Question: What type of tax is indicated in the document, personal property or real estate?
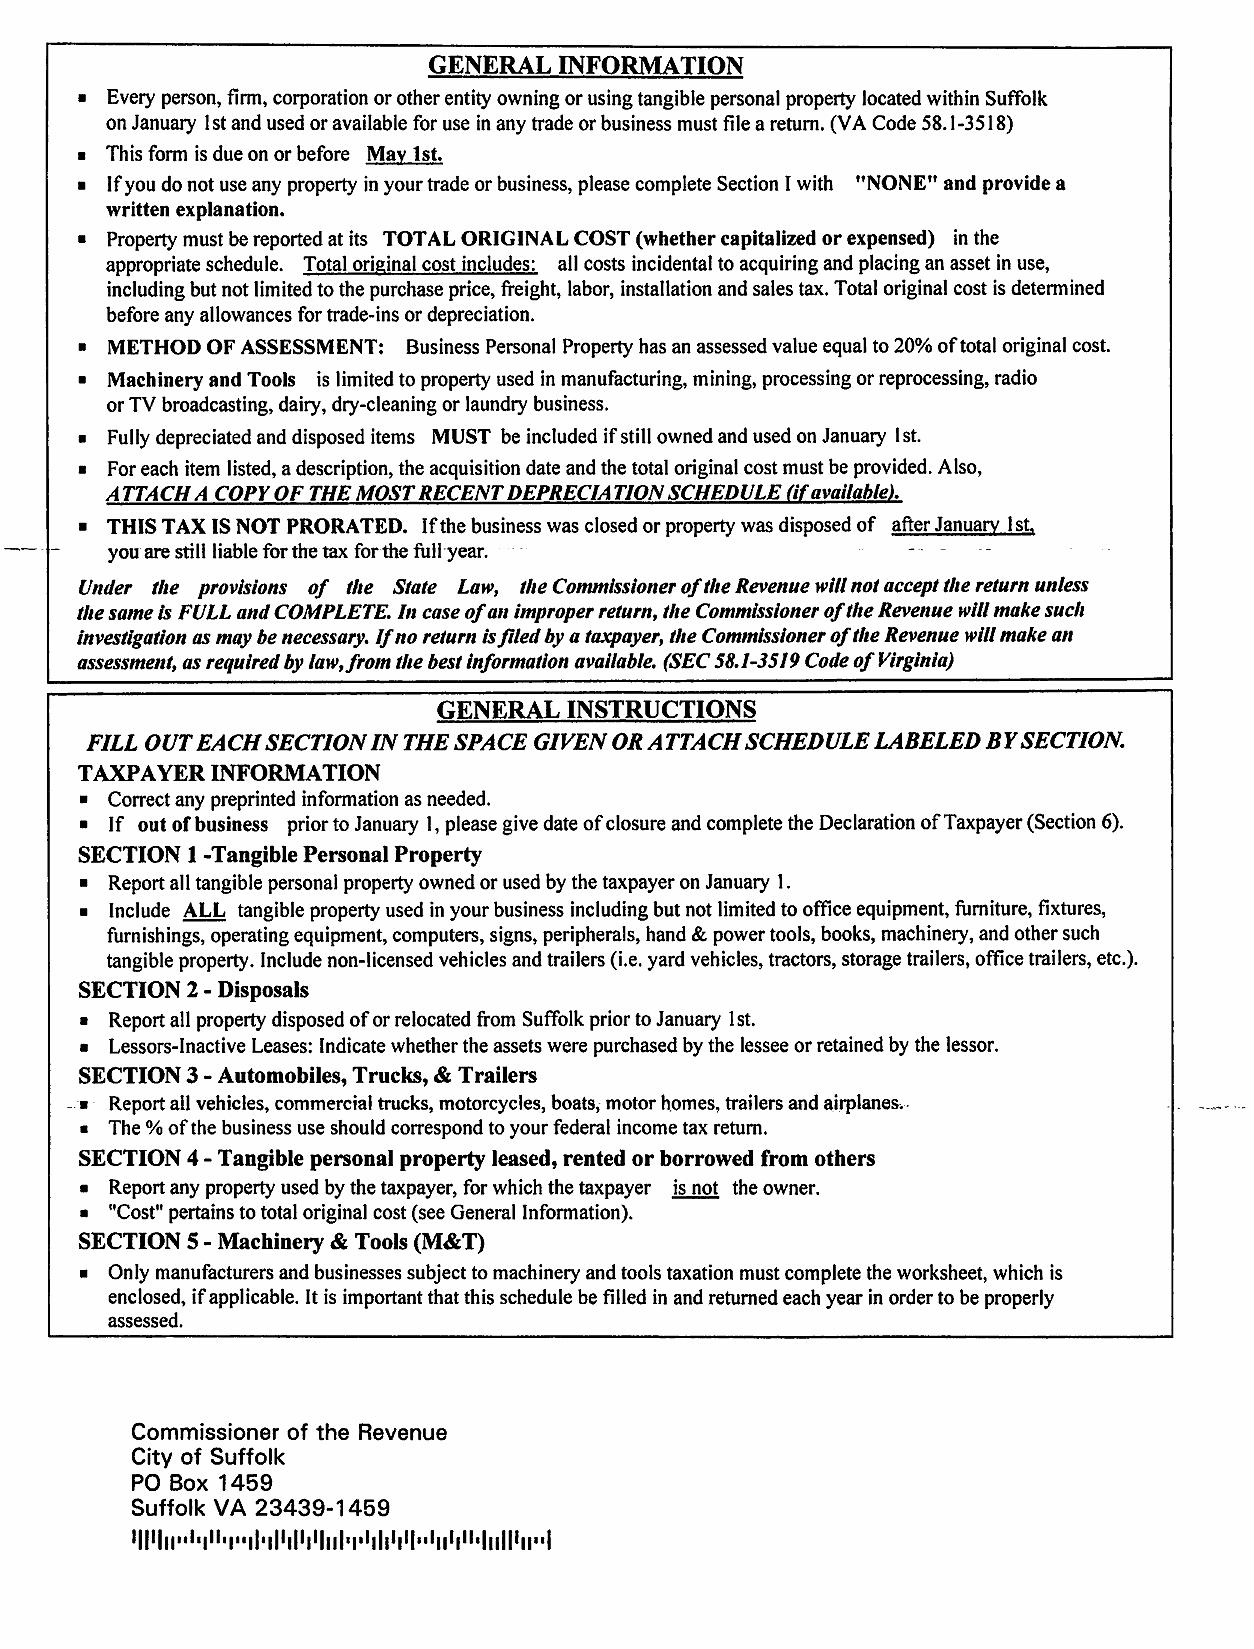
Answer: "Personal Property Tax"